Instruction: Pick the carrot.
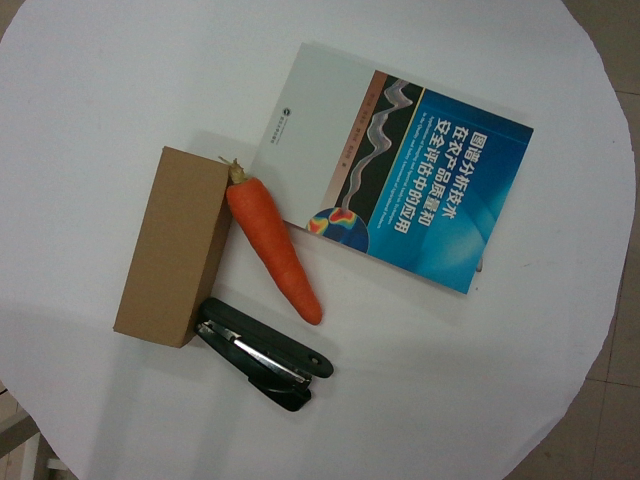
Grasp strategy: vertical